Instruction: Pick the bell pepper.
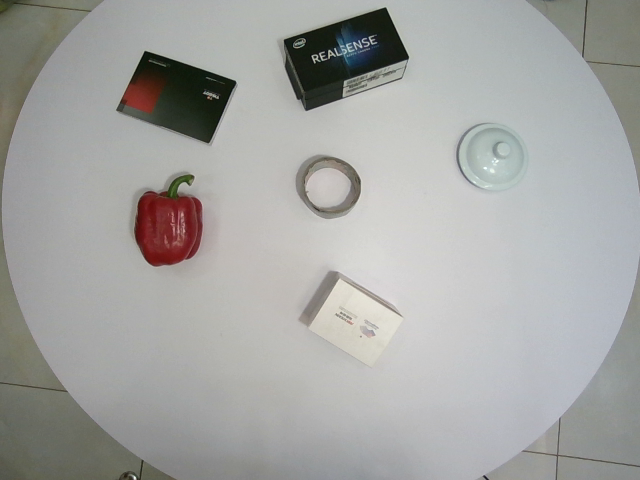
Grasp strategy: vertical